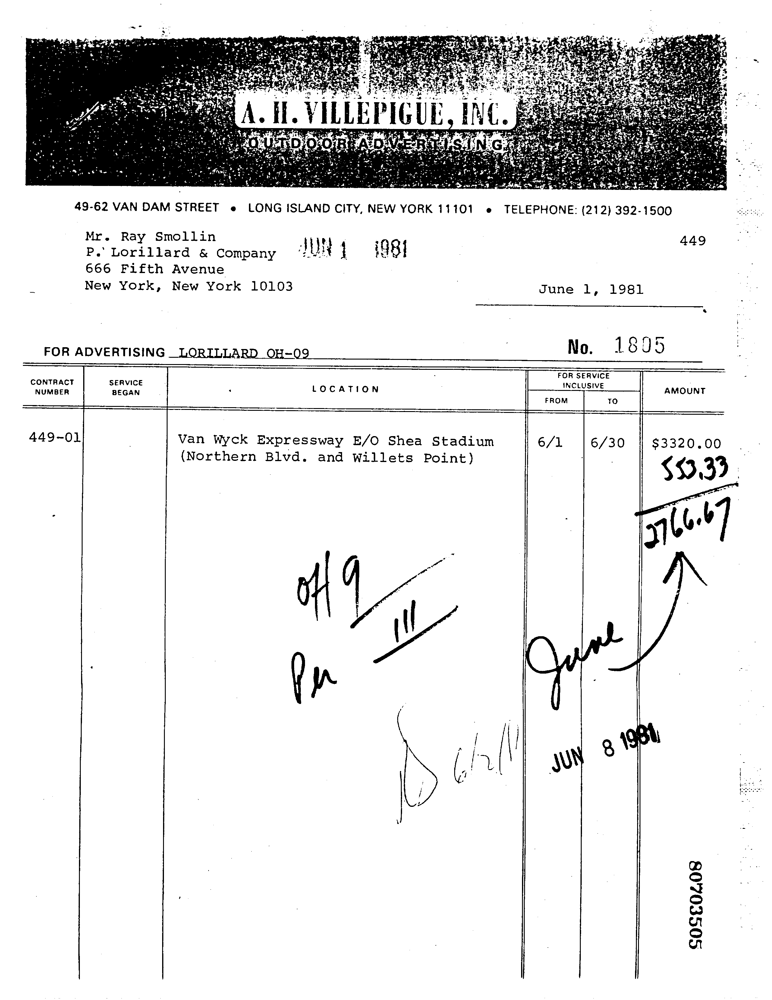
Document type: Invoice